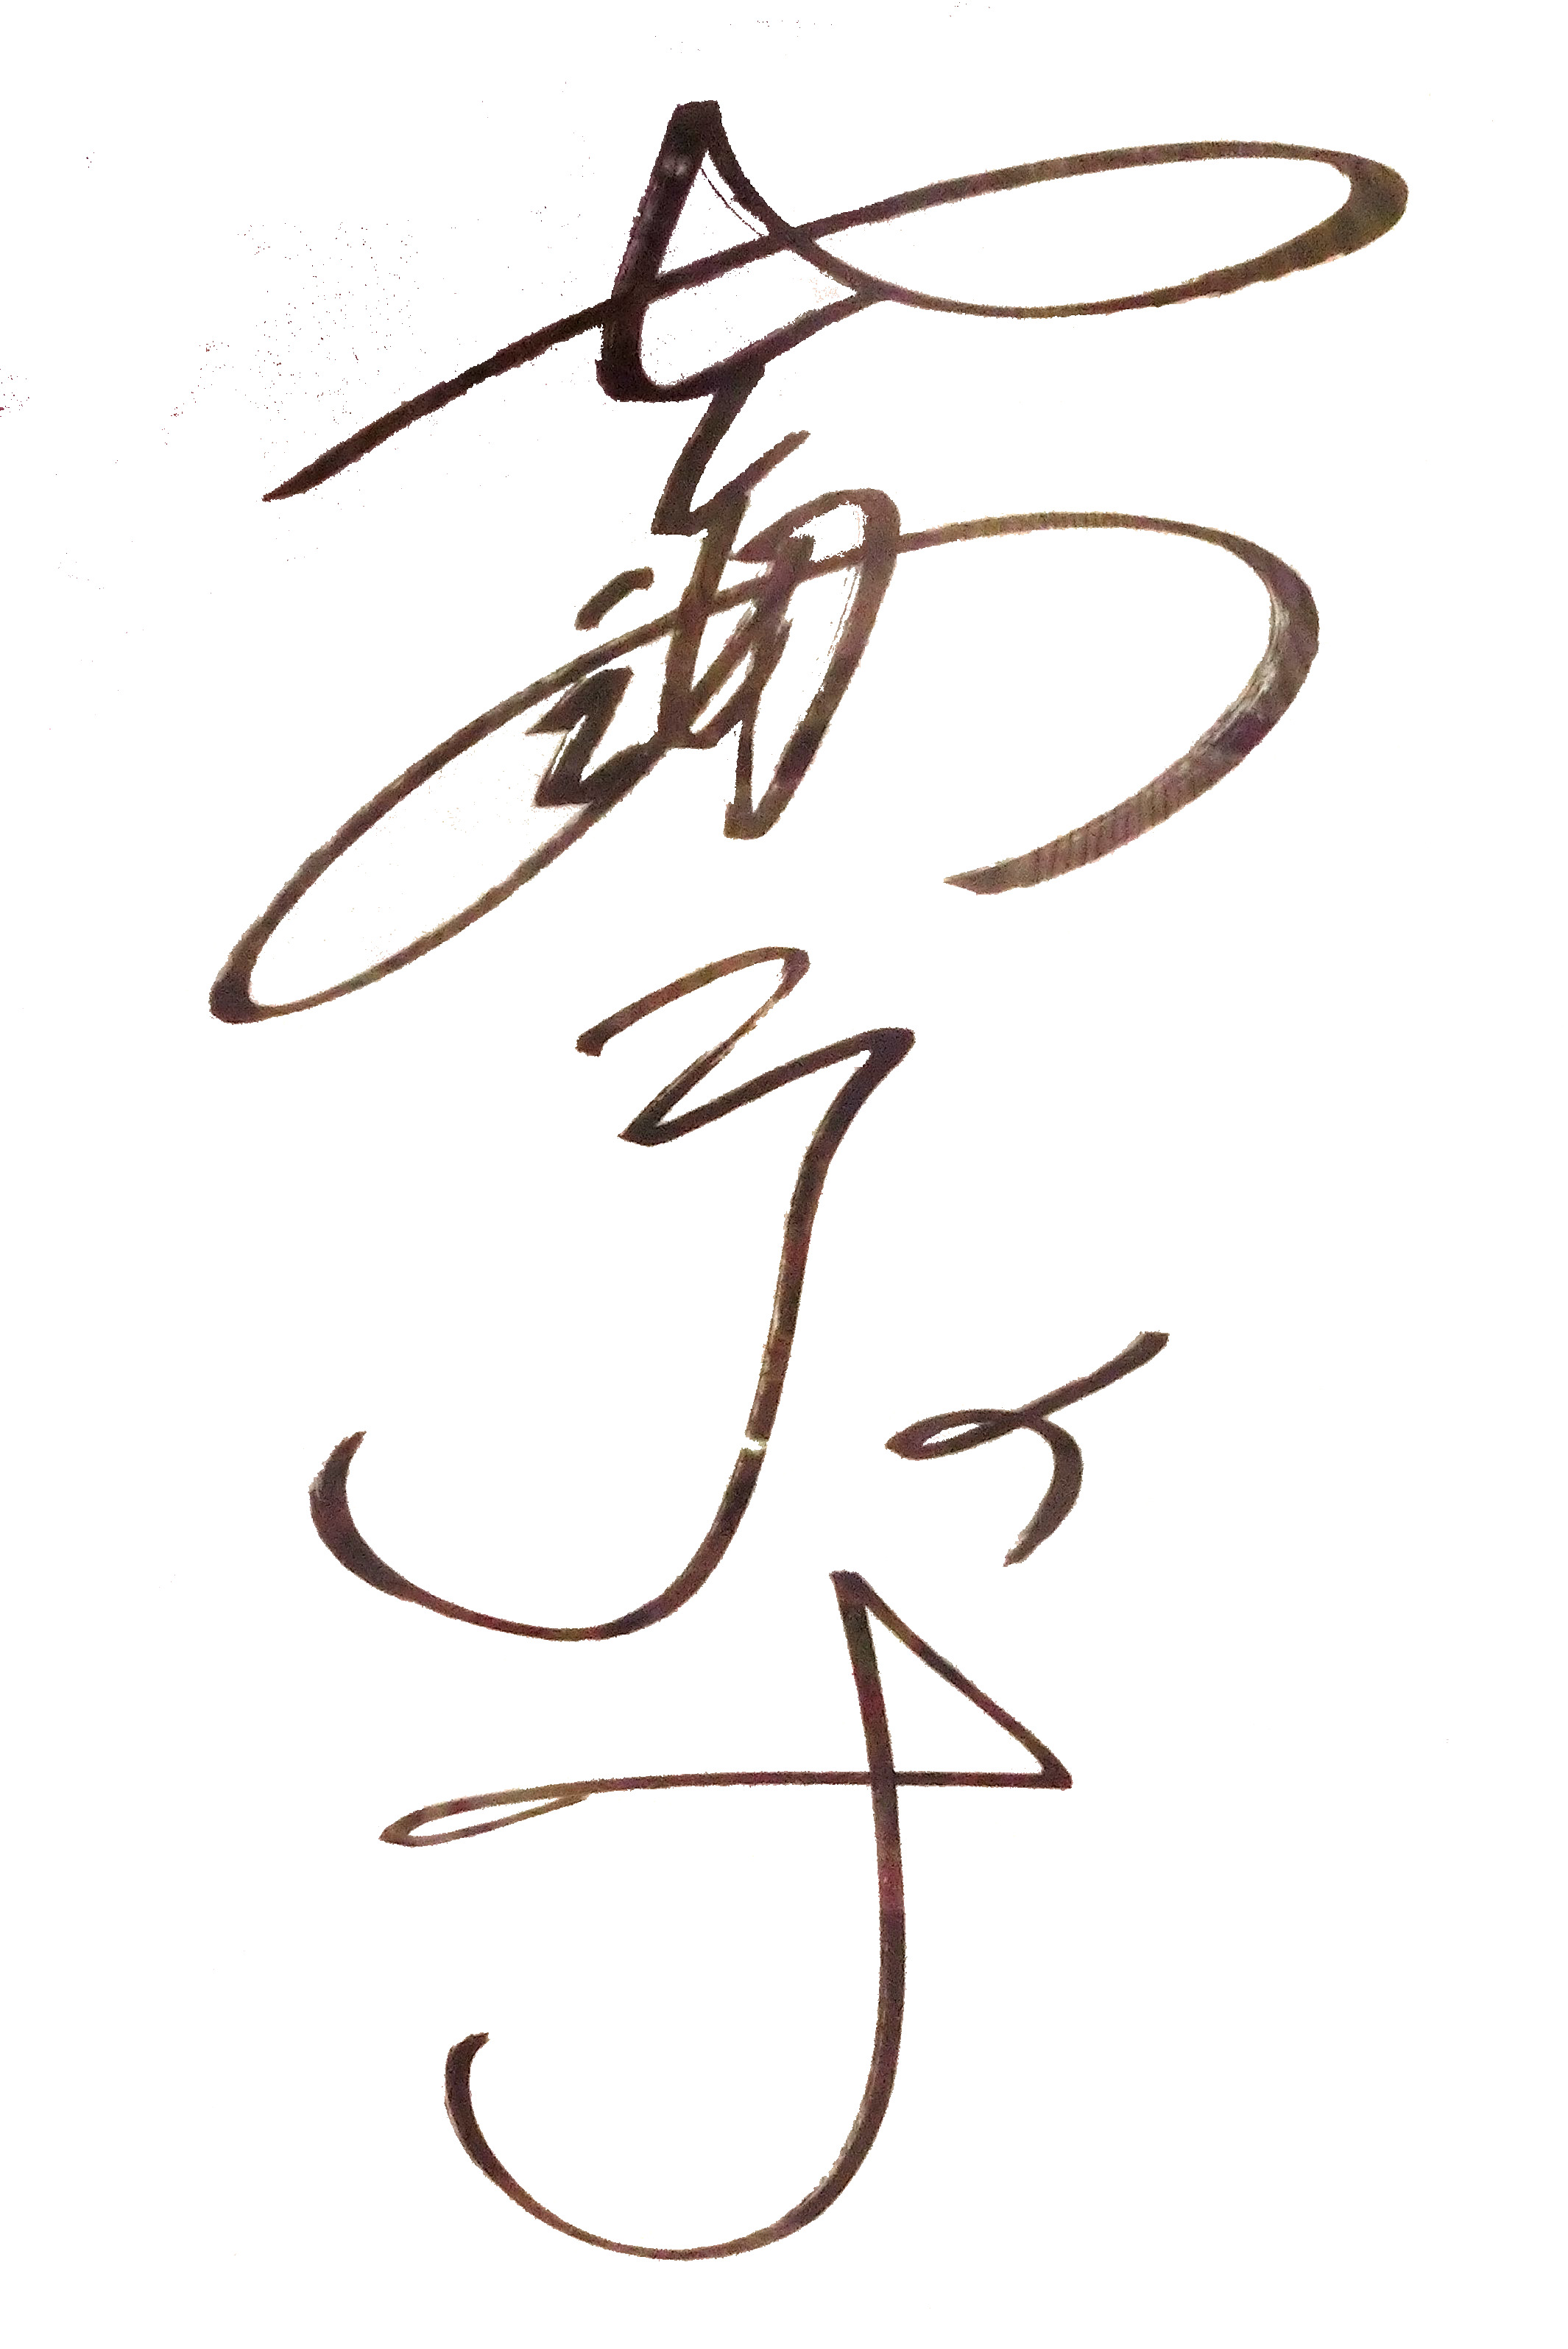
Signature of: tina nanami